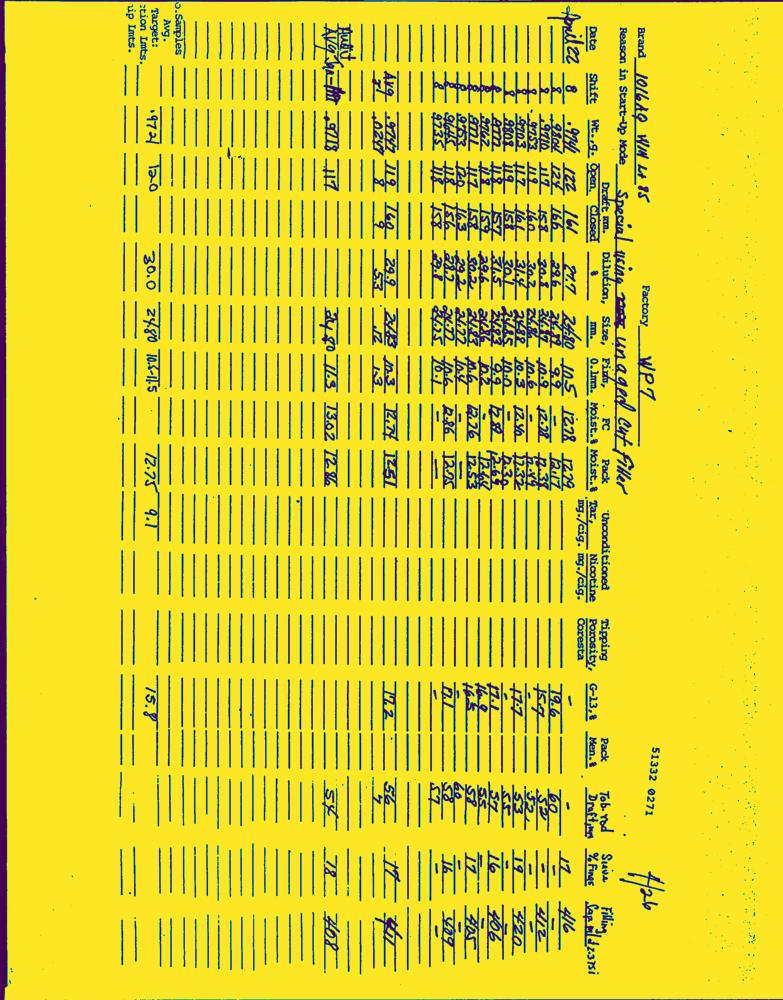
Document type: Letter-Doc